Question: What is the date of the hearing as scheduled in the document?
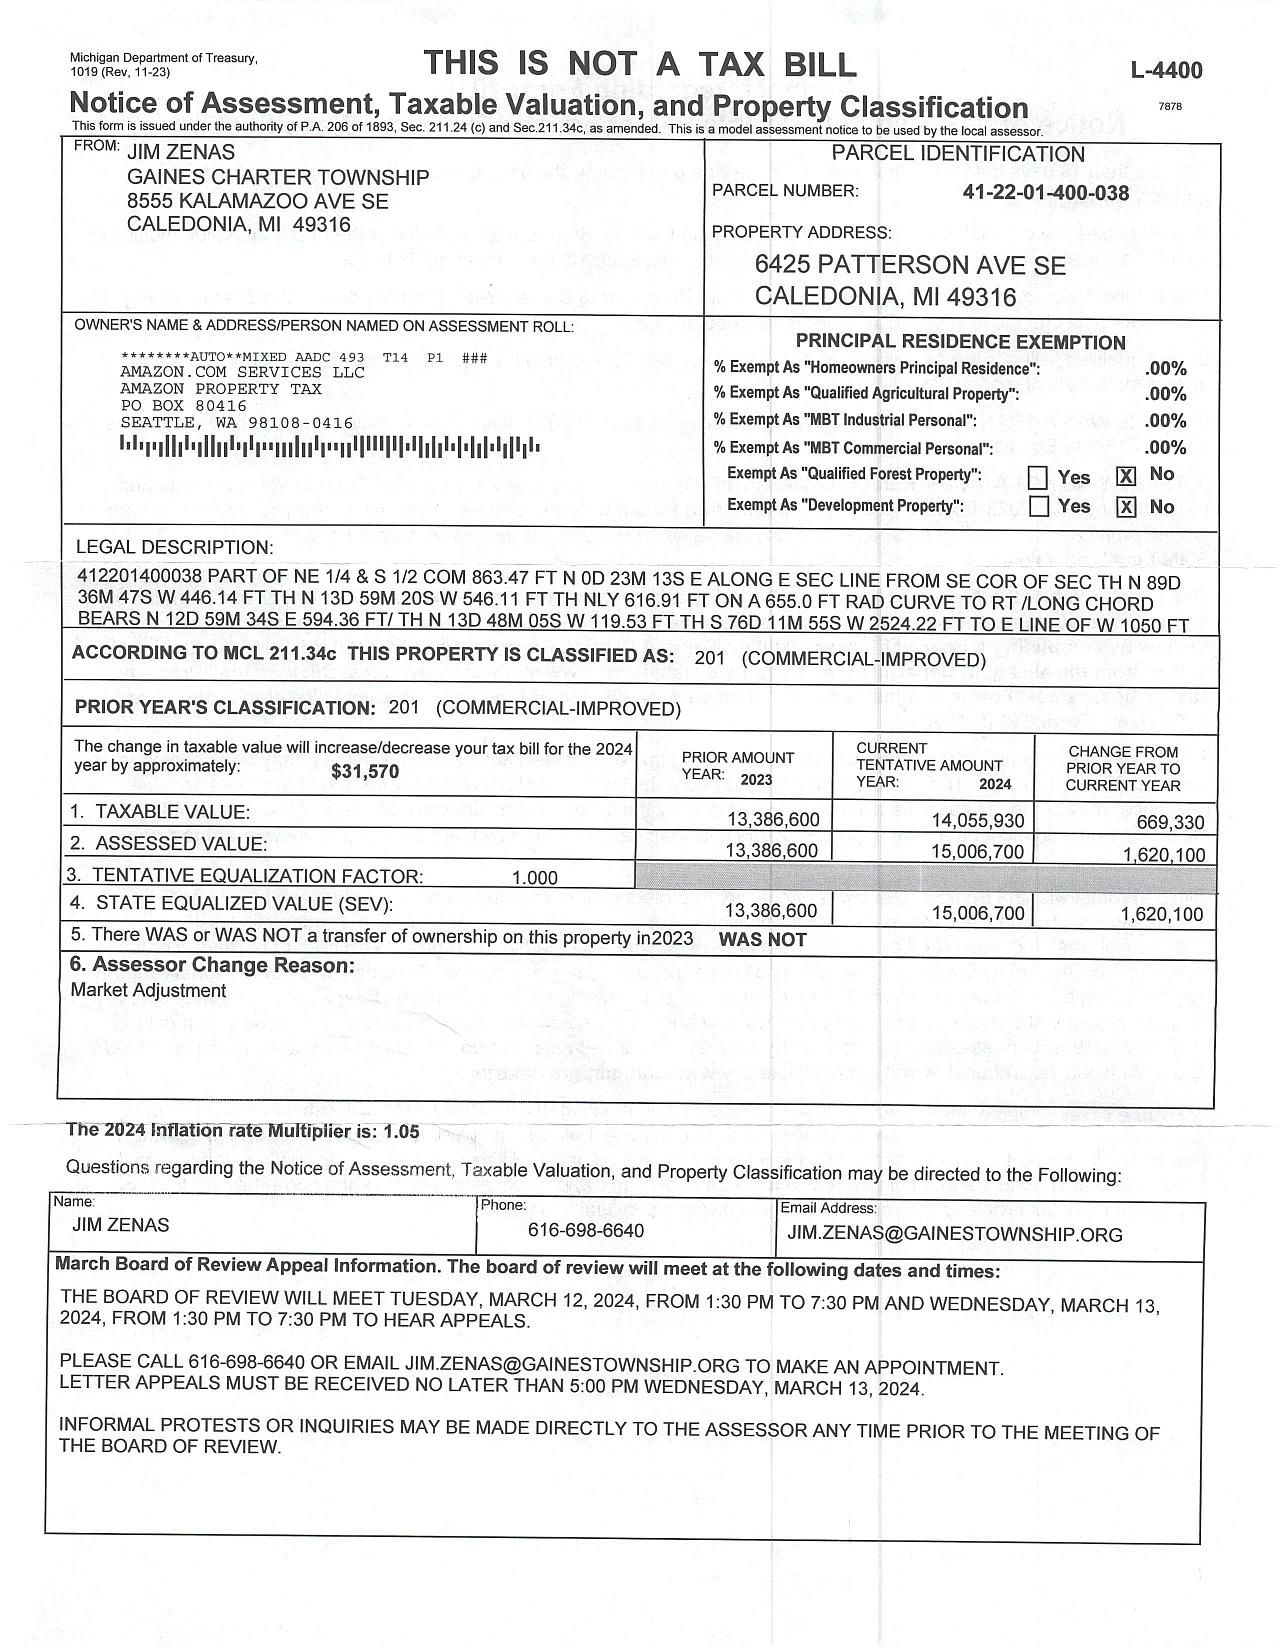
Answer: "MARCH 12, 2024,  MARCH 13, 2024"